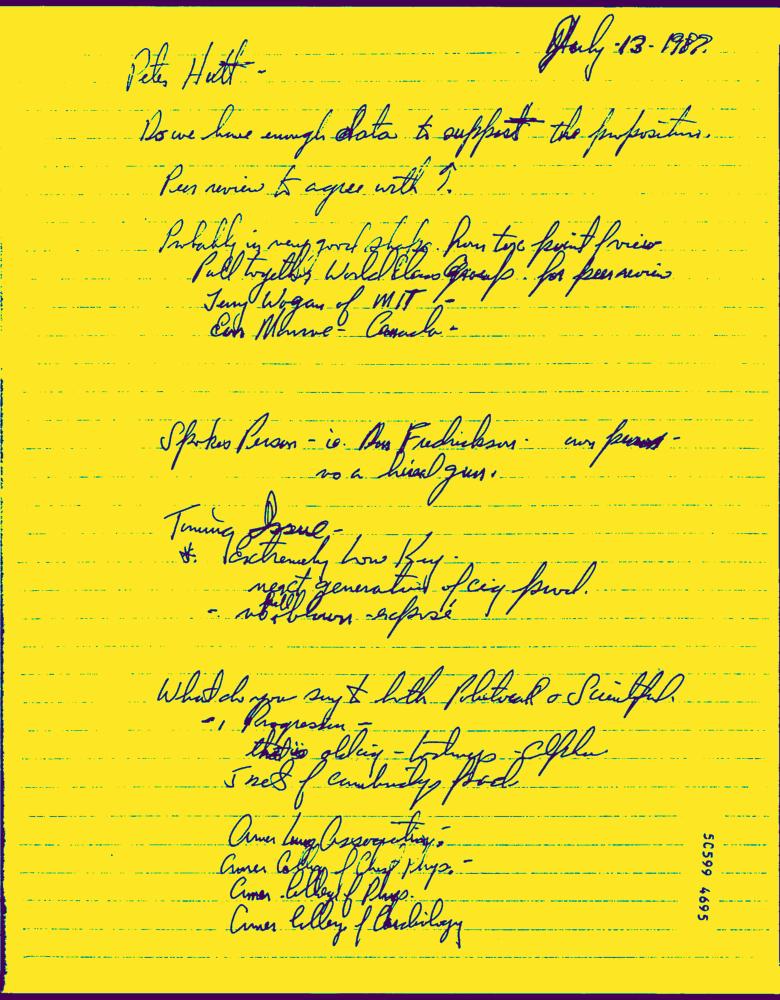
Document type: Hand-Written